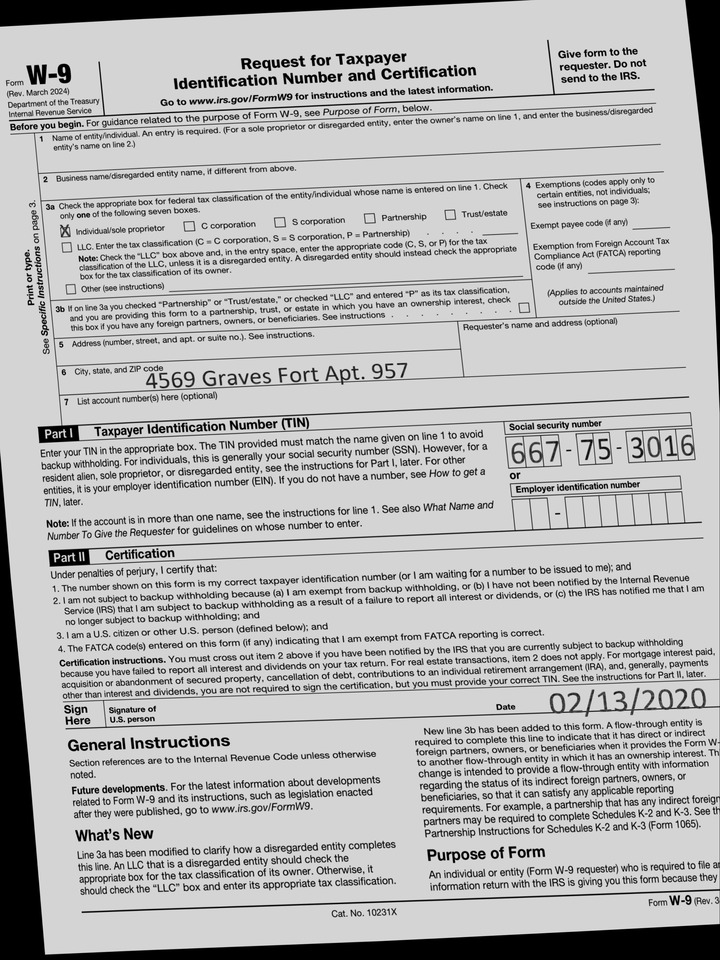
adr1: 4569 Graves Fort Apt. 957
cbx: yes
ssn: 667753016
sdt: 02/13/2020